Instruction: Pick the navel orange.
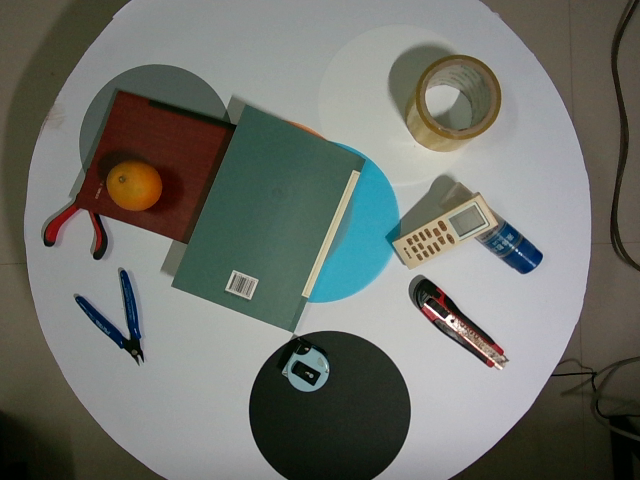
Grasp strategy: vertical